Question: How does the patient history play a role?
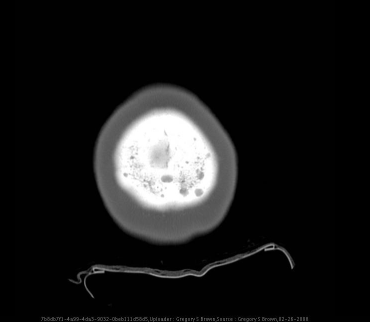
Answer: The patient's history of 46 year-old woman with history of sarcoidosis, anemia, hypertension, and carpal tunnel syndrome with complaint of intermittent bilateral conjunctival inflammation and hemorrhage for one year.  She was initially seen by opthalmology who diagnosed and treated her for conjunctivitis associated with bilateral lacrimal gland enlargement demonstrated on numerous CT studies of the orbits.  She was diagnosed with sarcoidosis thirteen years prior via bronchoscopy and maintains that she has remained asymptomatic.  She also has bilateral upper extremity paresthesias that are diffuse but most notable in the ulnar nerve distribution of both the right and left hands and she has been diagnosed with bilateral carpal tunnel syndrome in the past year.  She presents with no other complaints and review of systems is negative for constitutional, cardiopulmonary, gastrointestinal, genitourinary, or musculoskeletal complaints.  Her most recent head CT was obtained during evaluation of URI symptoms and pain over the right maxillary sinus, for which she was diagnosed with sinusitis. is key in understanding the case.